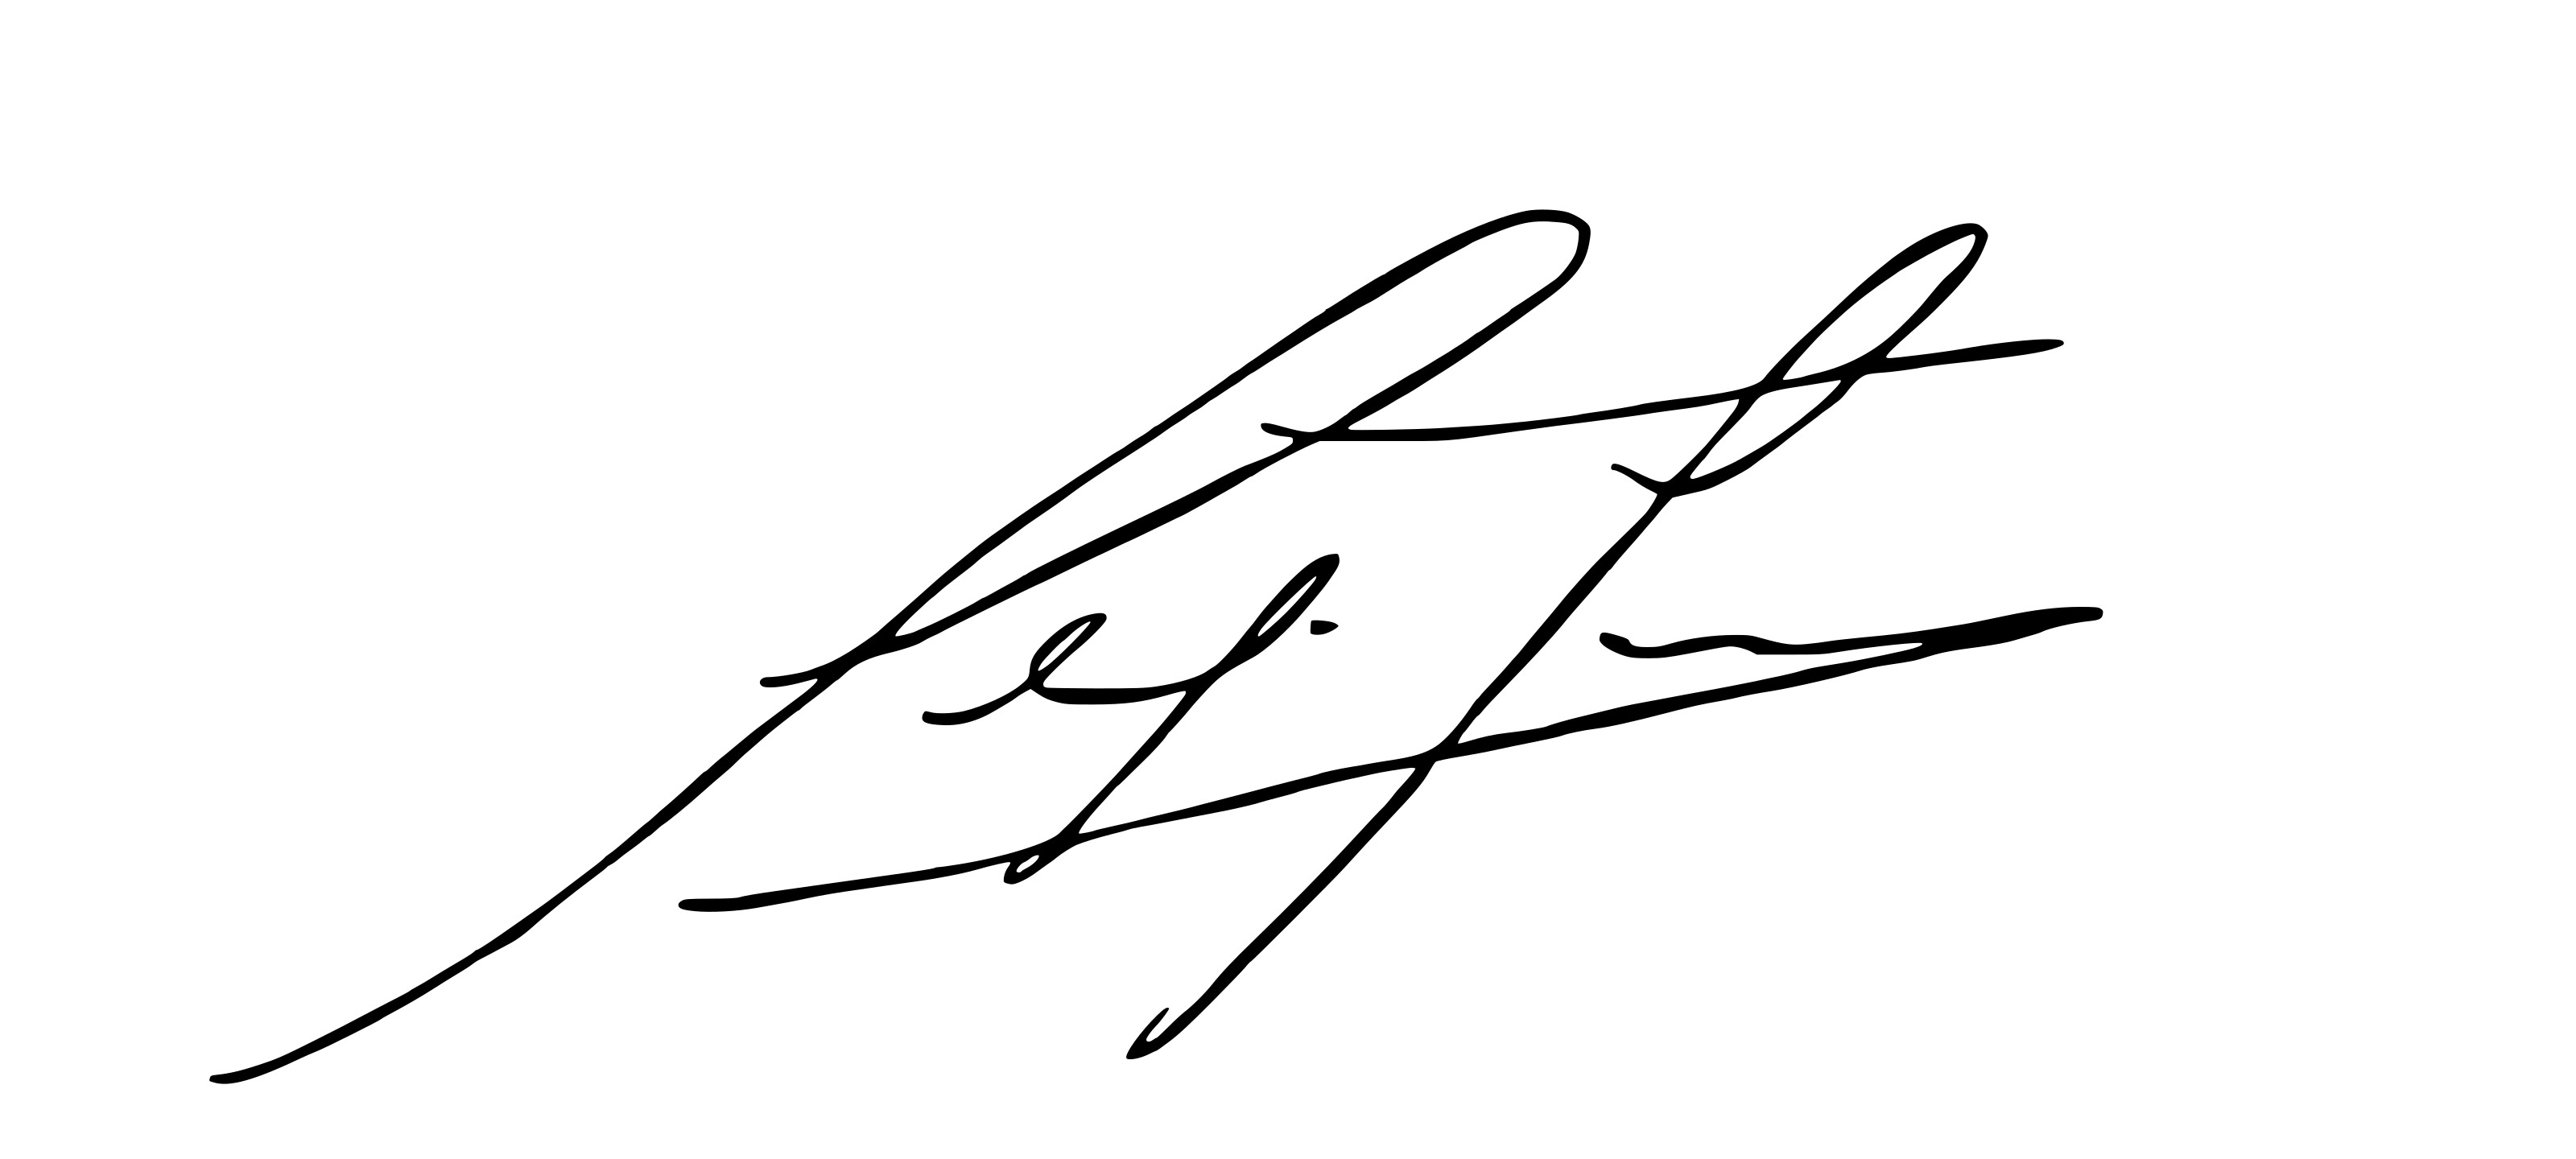
Signature of: sergio massa